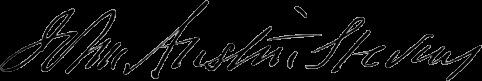
Signature of: john austin stevens